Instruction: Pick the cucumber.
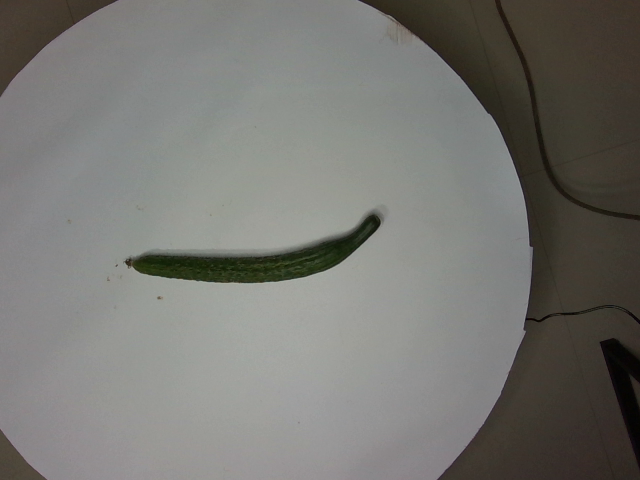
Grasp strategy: vertical